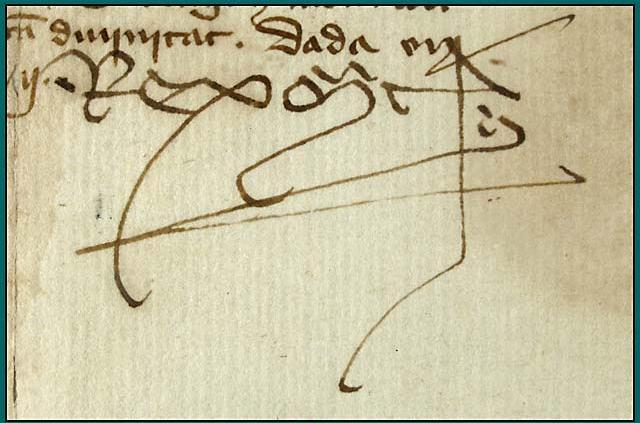
Signature of: martin of aragon